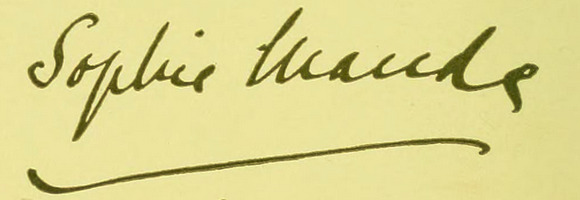
Signature of: sophie dora spicer maude